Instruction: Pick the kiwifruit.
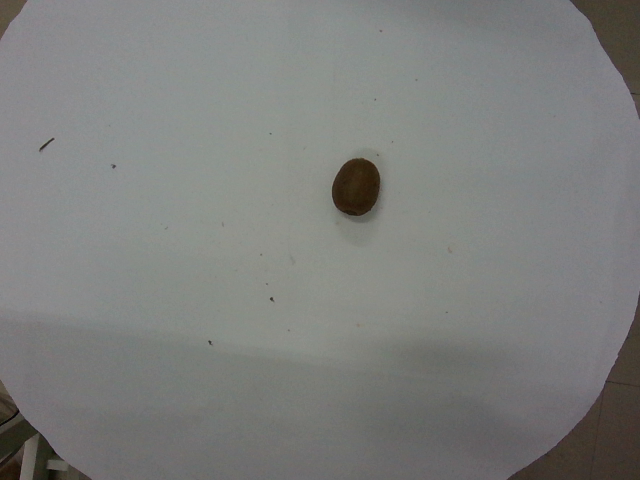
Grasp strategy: vertical